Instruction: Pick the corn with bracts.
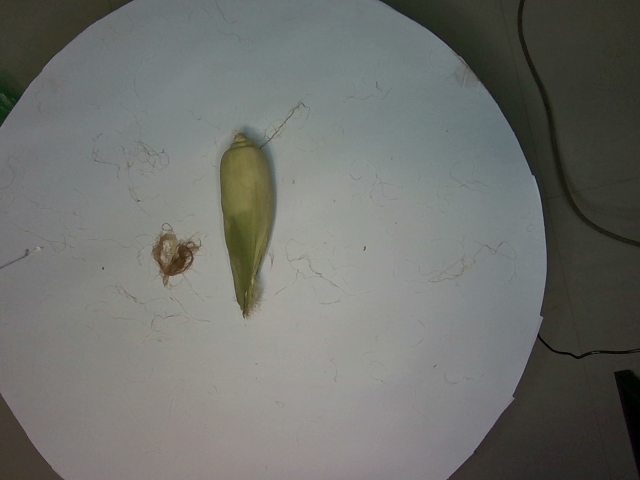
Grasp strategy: vertical